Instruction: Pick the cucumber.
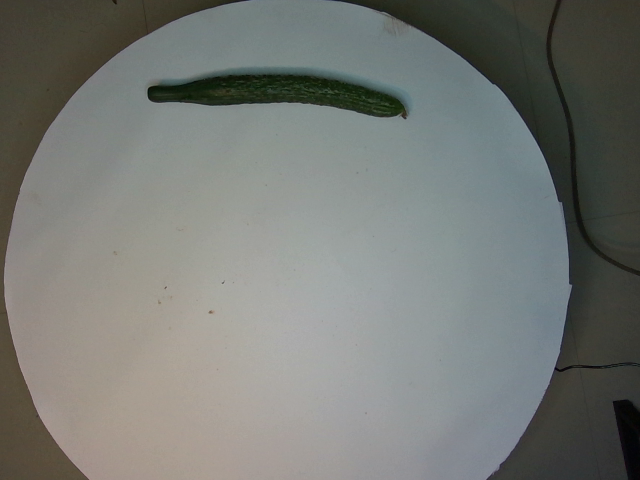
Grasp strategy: vertical